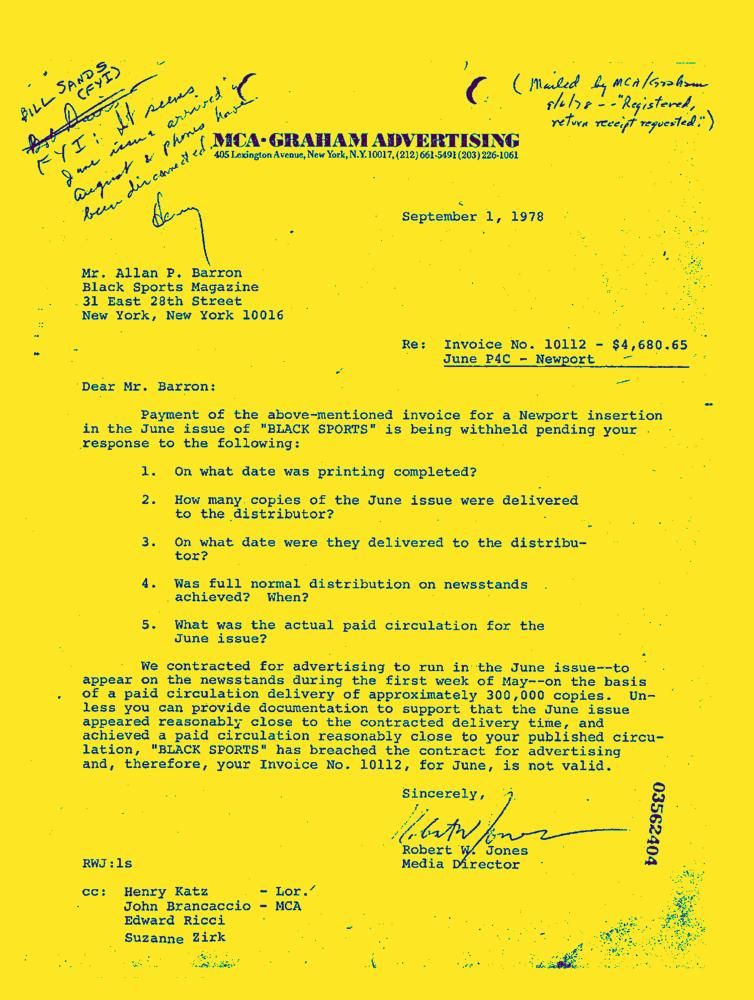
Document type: Letter-Doc